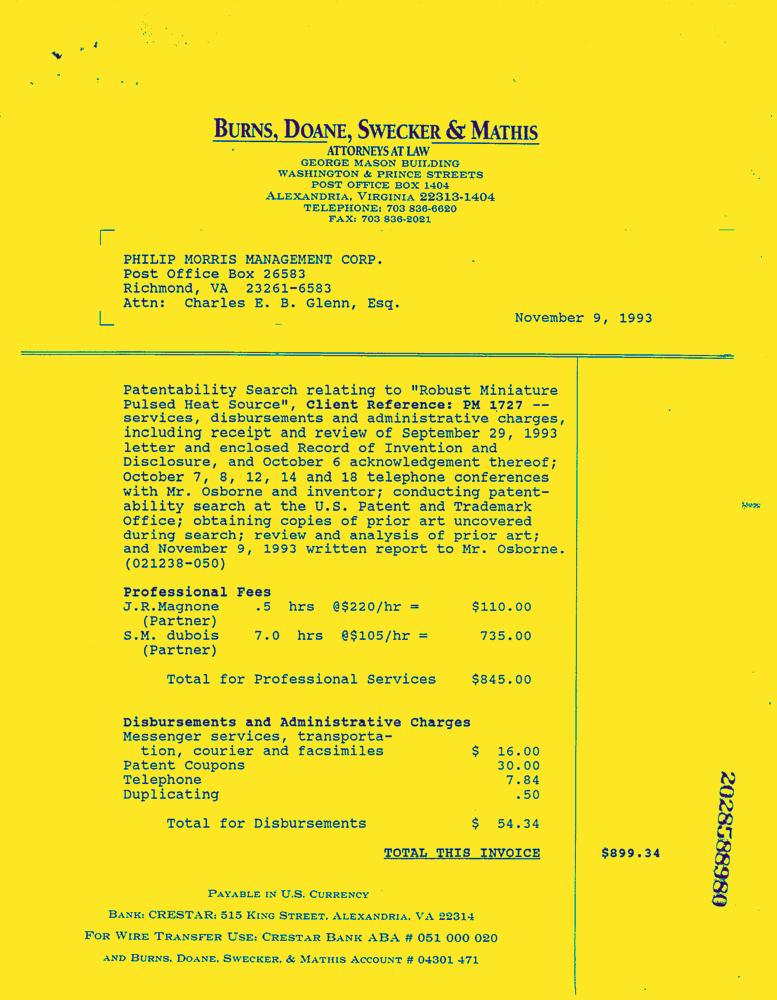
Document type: Invoice-Doc